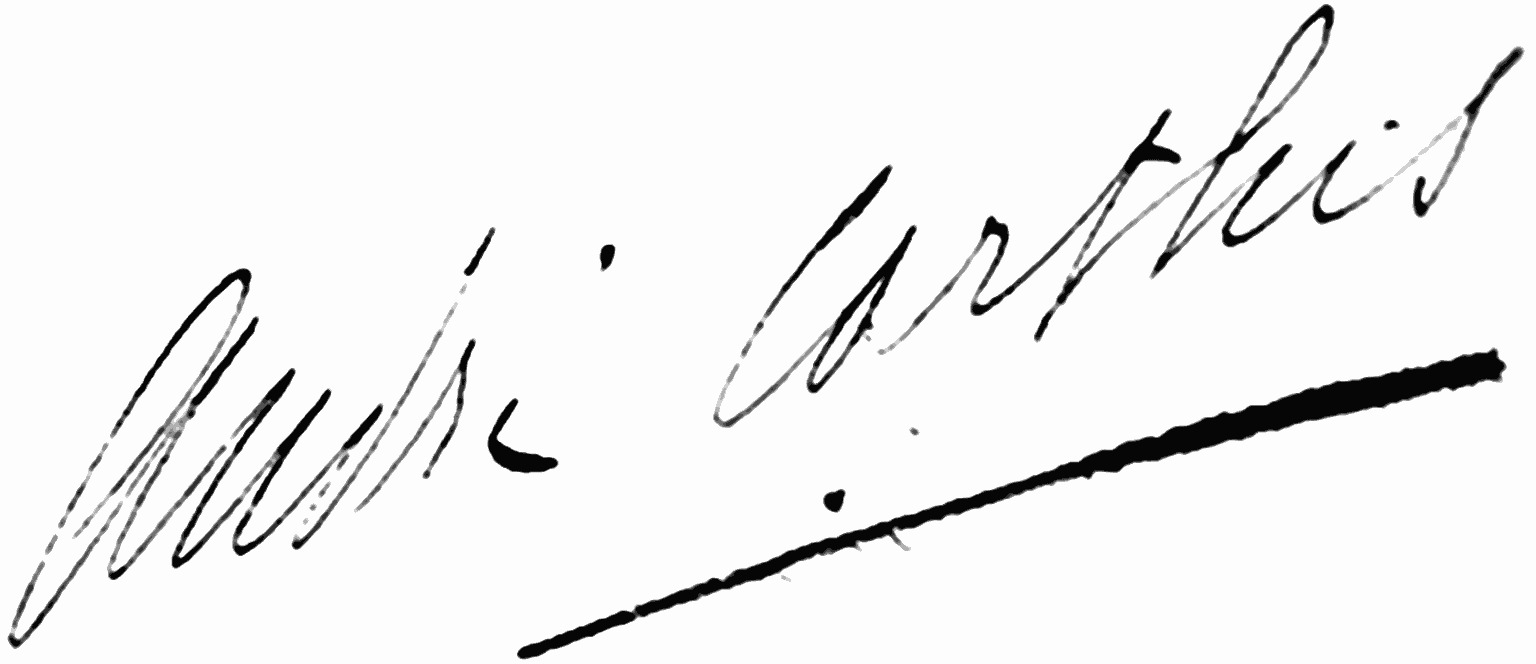
Signature of: andré corthis